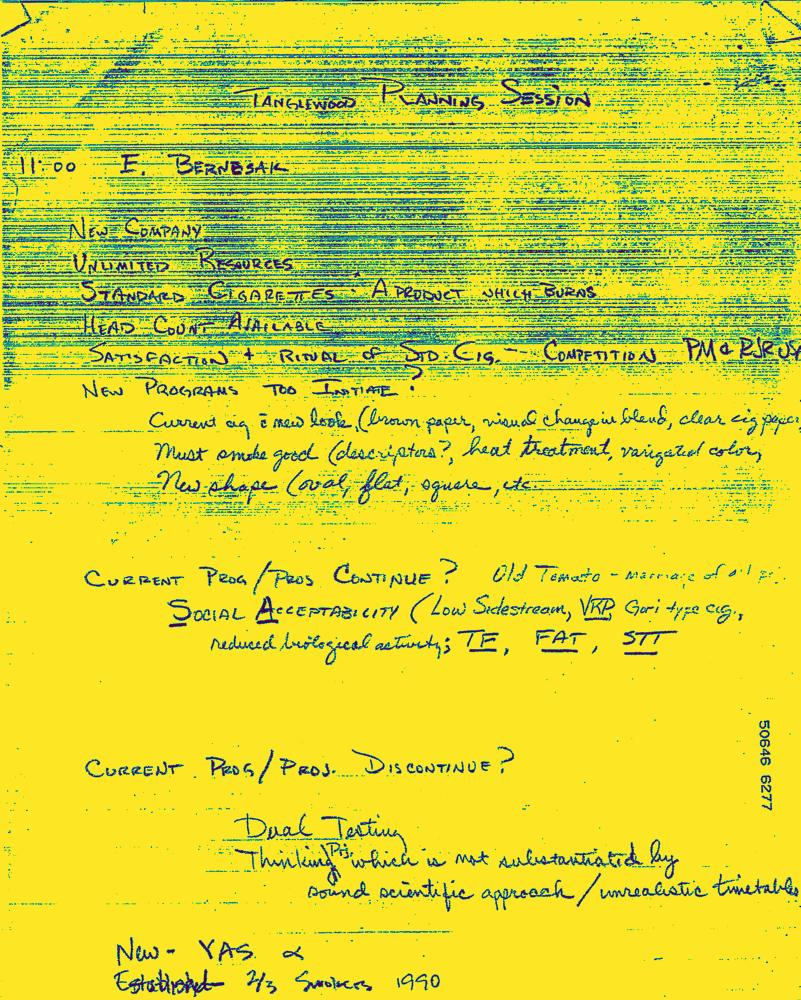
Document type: Hand-Written